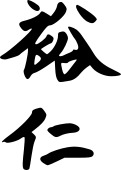
Signature of: hirohito